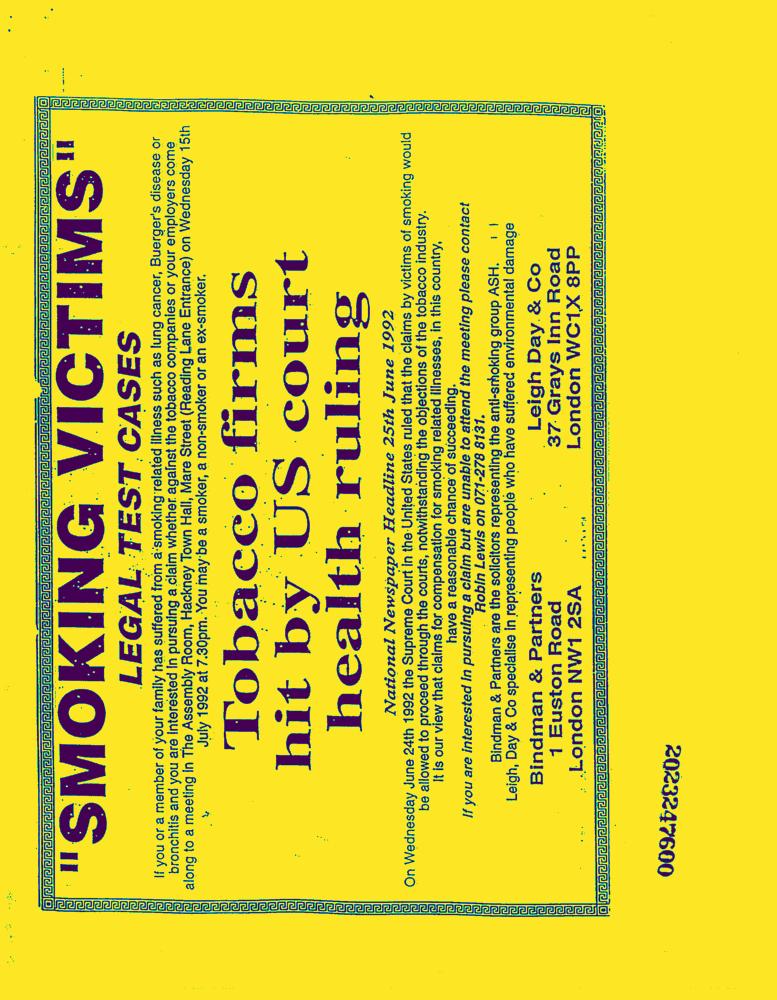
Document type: AD